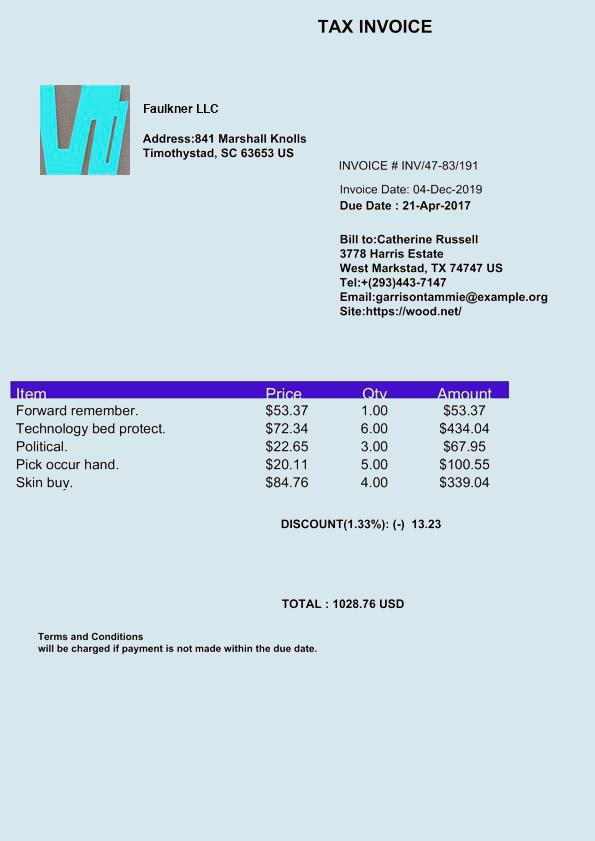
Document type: Invoice